Question: What is the address or location of the property listed in the document?
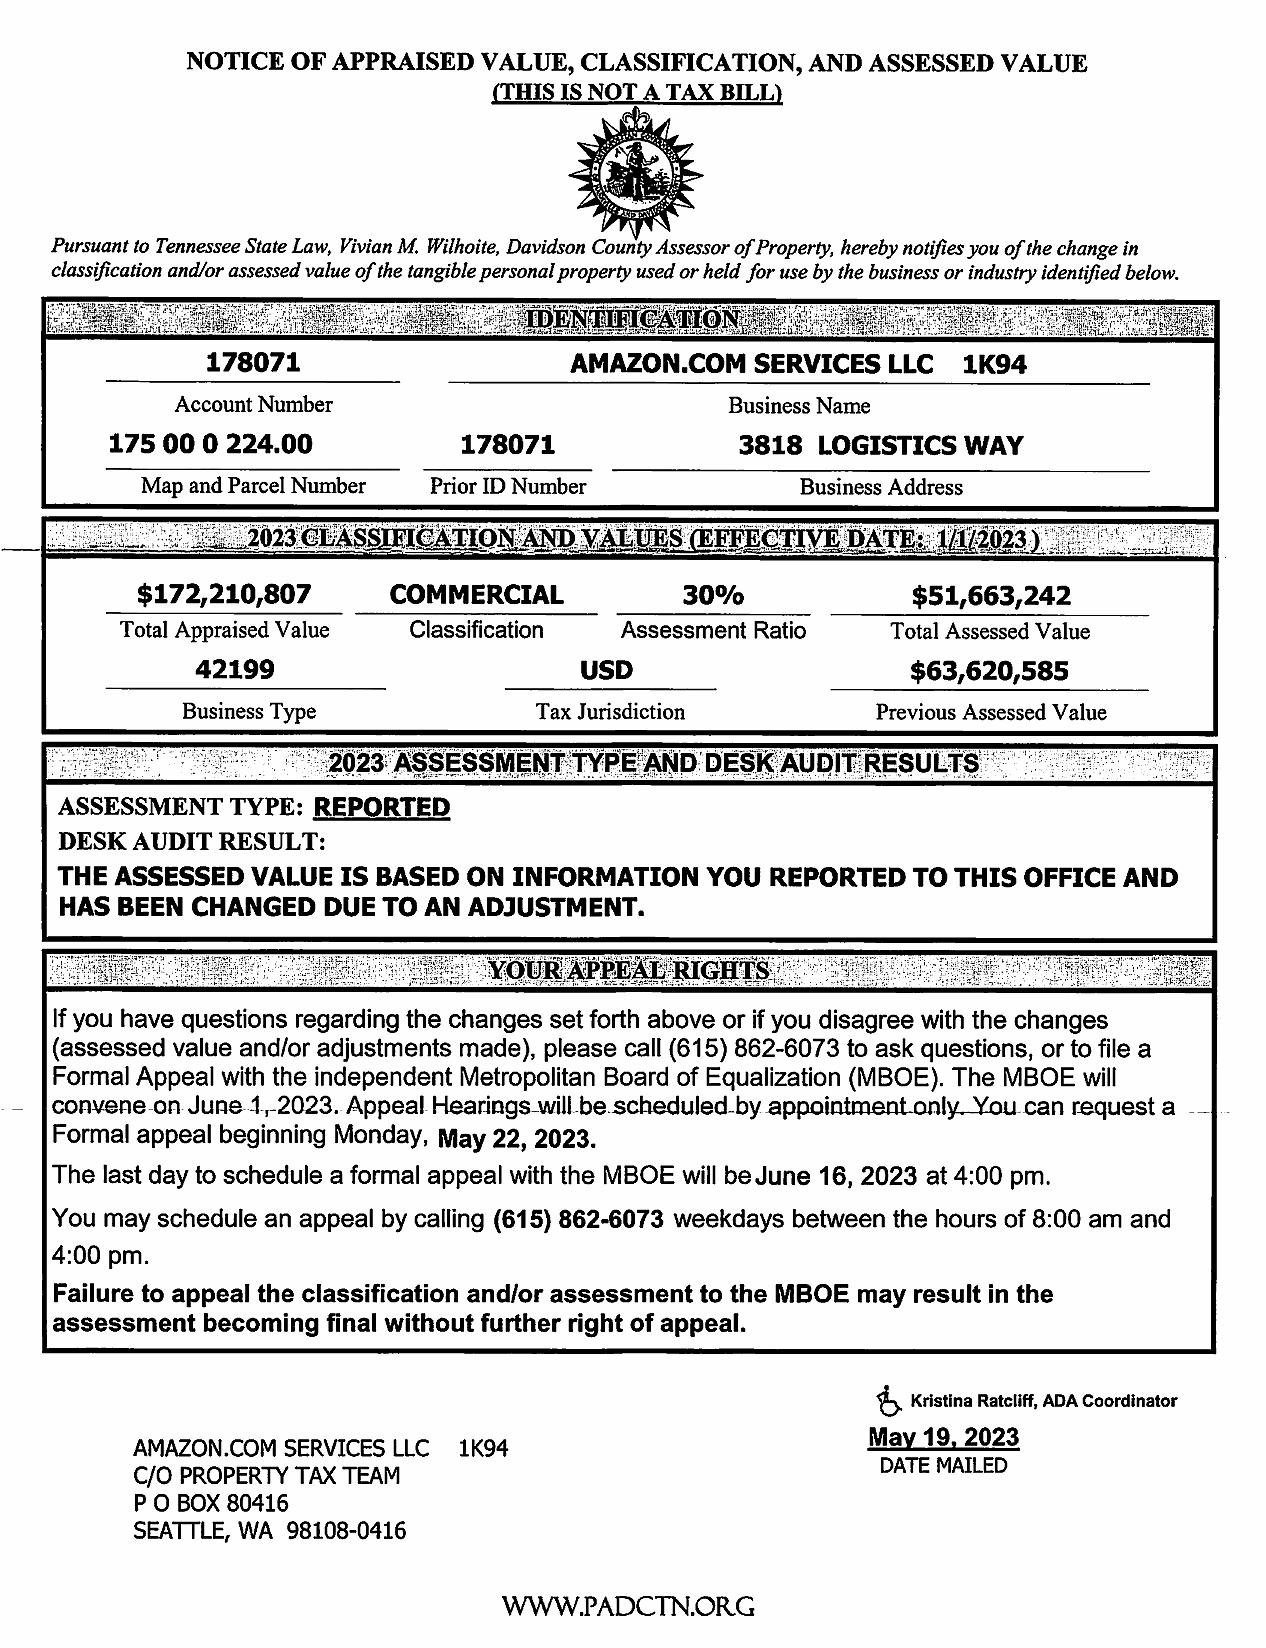
Answer: "3818 LOGISTICS WAY"